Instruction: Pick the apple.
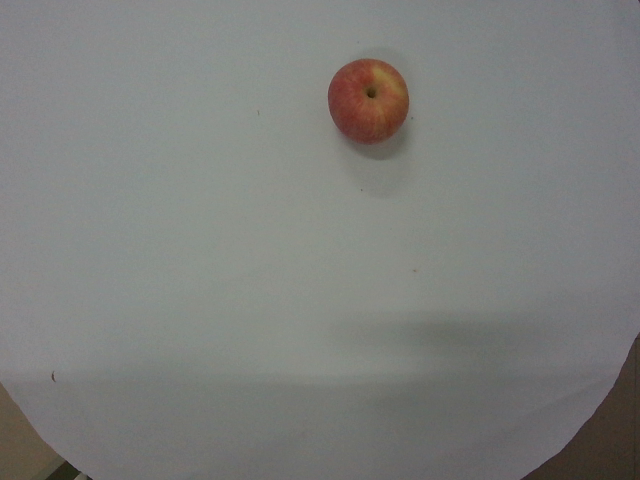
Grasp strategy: vertical